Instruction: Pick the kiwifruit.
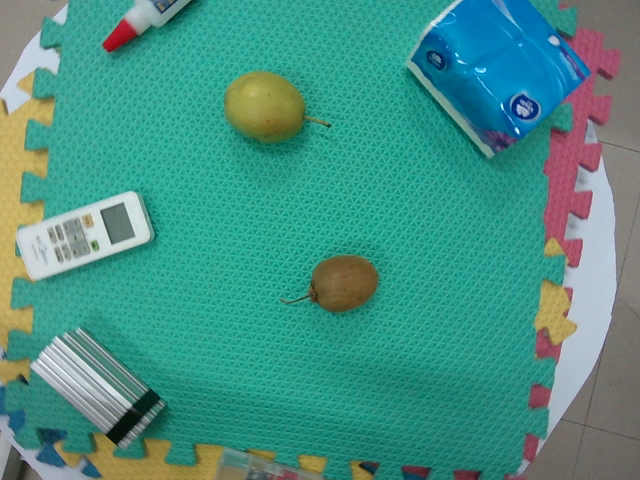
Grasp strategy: vertical